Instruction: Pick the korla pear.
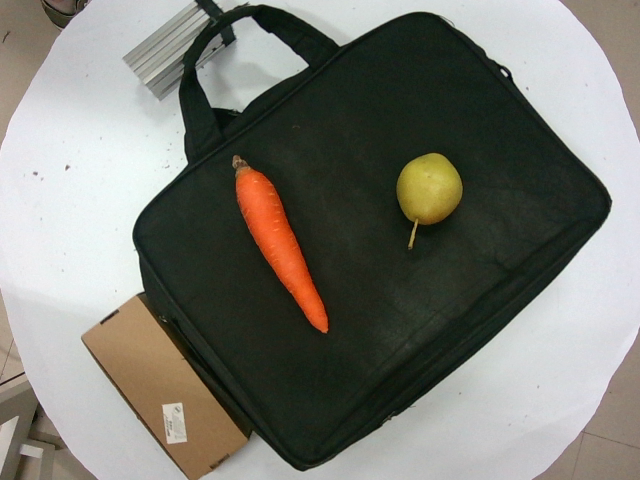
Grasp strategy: vertical